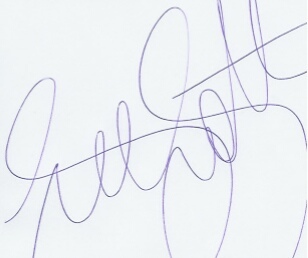
Signature of: q363498